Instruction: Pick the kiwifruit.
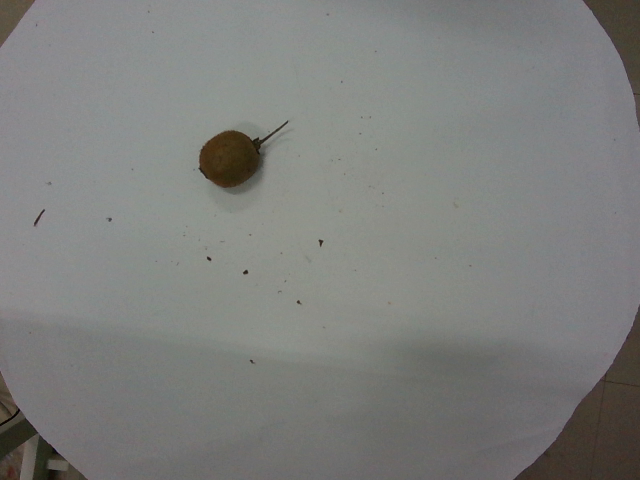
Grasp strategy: vertical